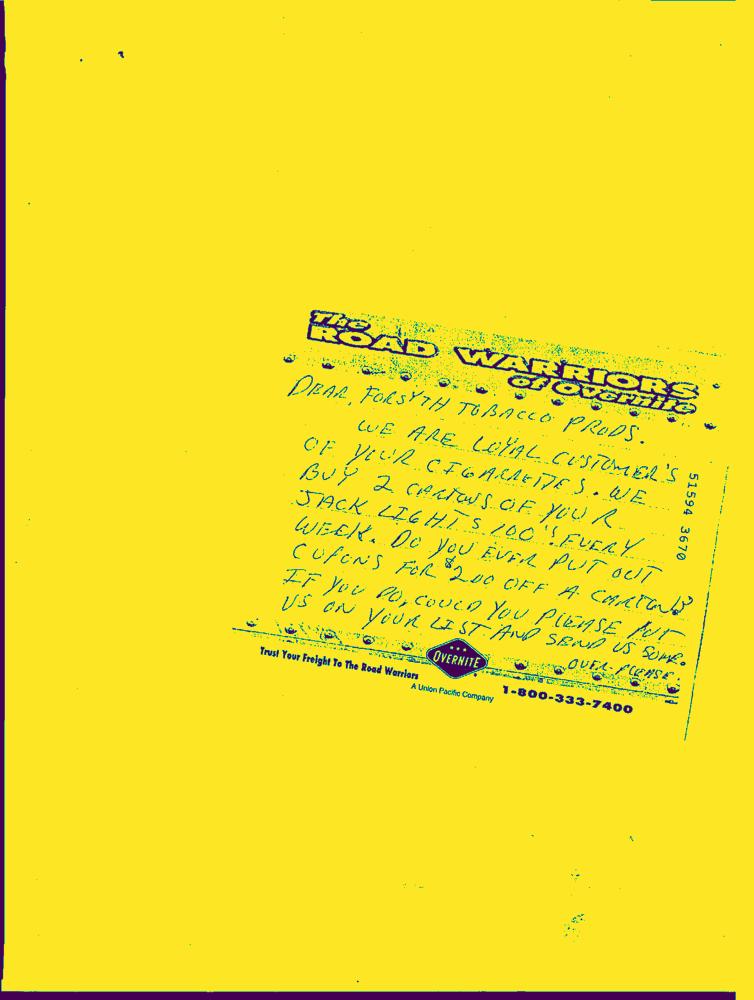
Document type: Hand-Written